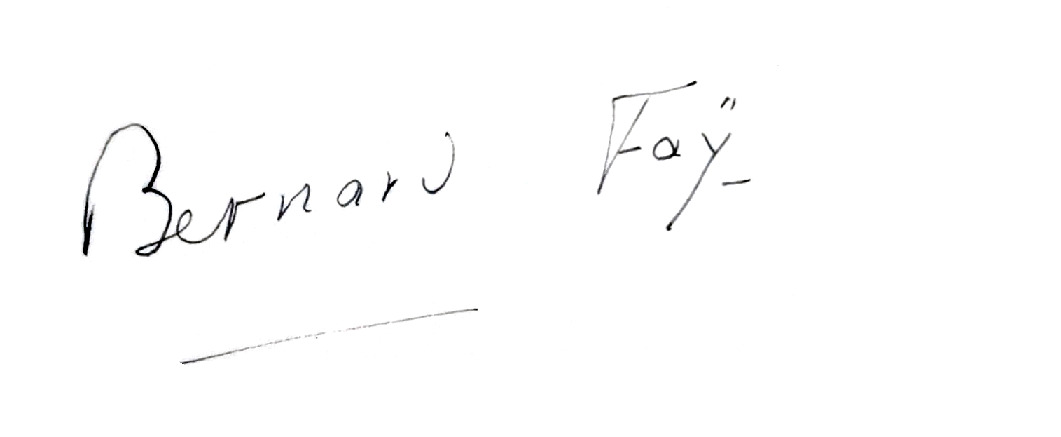
Signature of: bernard faÿ